Question: Describe the condition in detail:
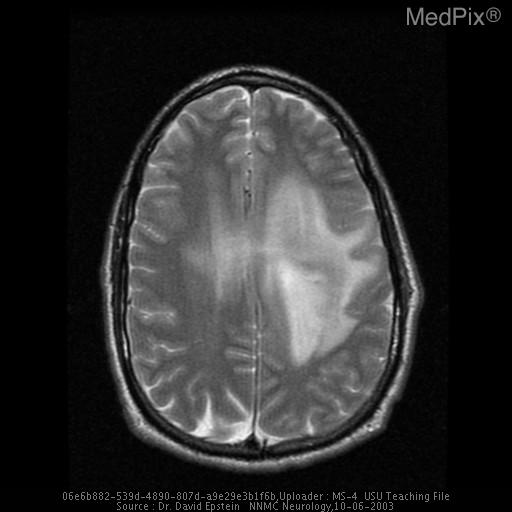
Answer: The disease is discussed as: Glioblastoma Multiforme (GBM) is a WHO grade IV astrocytoma - with high mitotic activity and either endothelial proliferation or necrosis.  They are the most common primary intracranial neoplasm and have the worst prognosis. They are typically seen in adults greater than 40 with lower grade astrocytomas occurring more often in younger adults and children. They present most commonly with headaches or seizures, but can also present with hemiparesis or signs of increased intracranial pressure. These symptoms usually present in a short time frame, on the order of weeks to months.

Radiologically, they are usually show a heterogeneous signal on MR and commonly have extensive surrounding "vasogenic edema". Tumor necrosis is a hallmark of GBM and typically appears on MRI as an area of non-enhancing T-1 hypointensity. This area is frequently surrounded by an enhancing region. Invasion of white matter tracts is common with spread of the neoplasm to the opposite hemisphere through the corpus callosum in up to 75% of cases.  The regions of "vasogenic edema" usually include white-matter that is infiltrated by neoplastic cells.  Neoplastic infiltration often extends beyond any region of signal abnormality noted on imaging, and even into areas that are "normal" by both gross and microscopic pathology.

Radiological features generally correlate with tumor grade but are not specific. Histological grading is the most reliable means of assessing this neoplasm.

http://www.nabtt.org/overview.htm